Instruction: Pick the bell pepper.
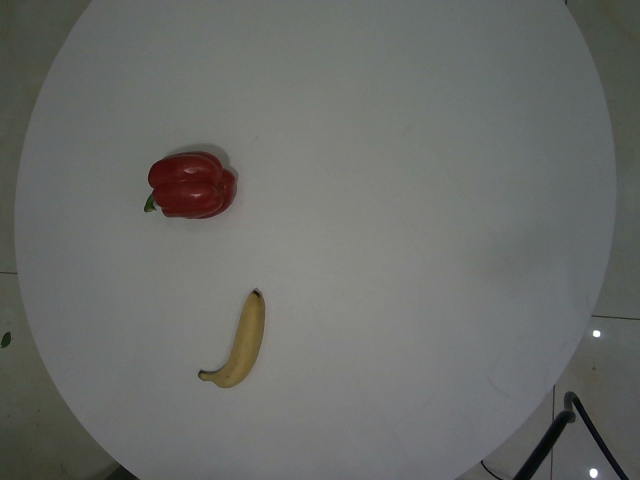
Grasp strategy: vertical